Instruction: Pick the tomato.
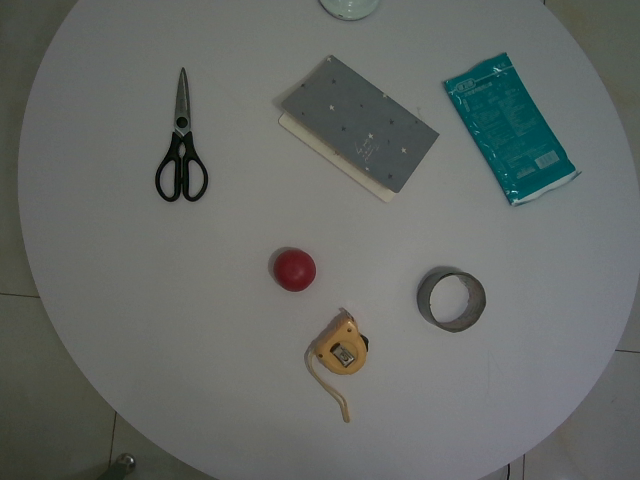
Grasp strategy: vertical